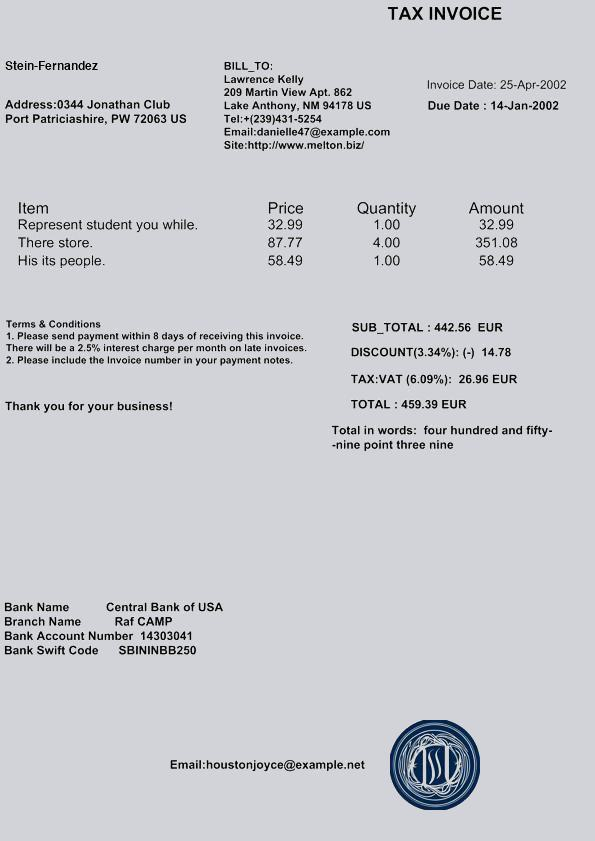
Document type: Invoice